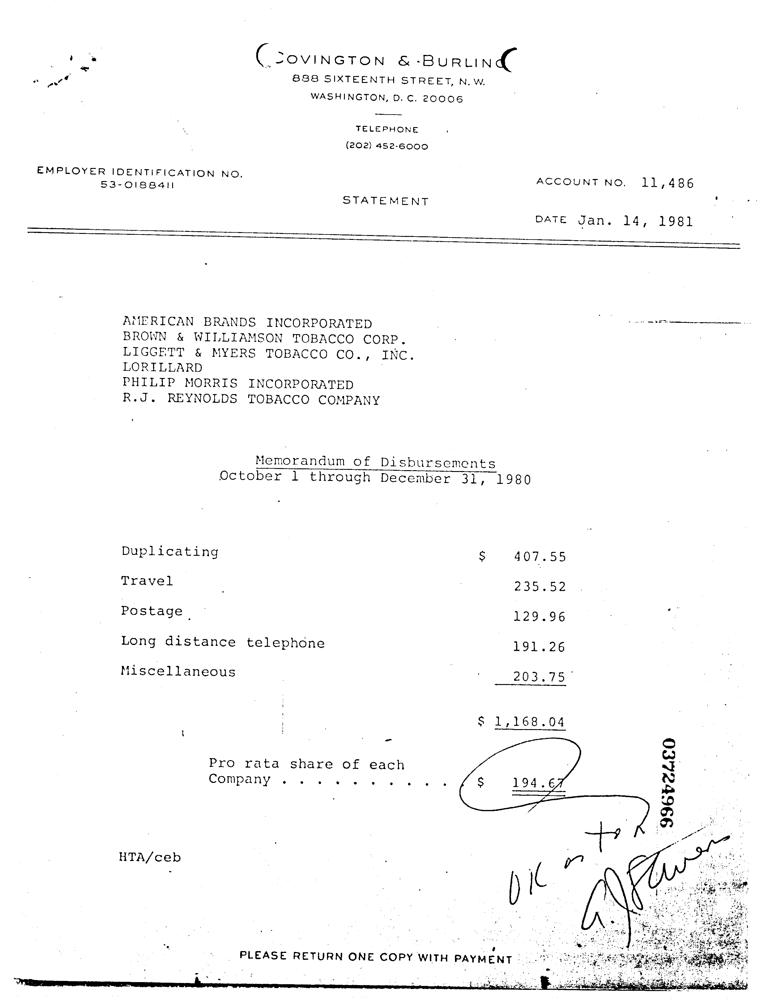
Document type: Invoice